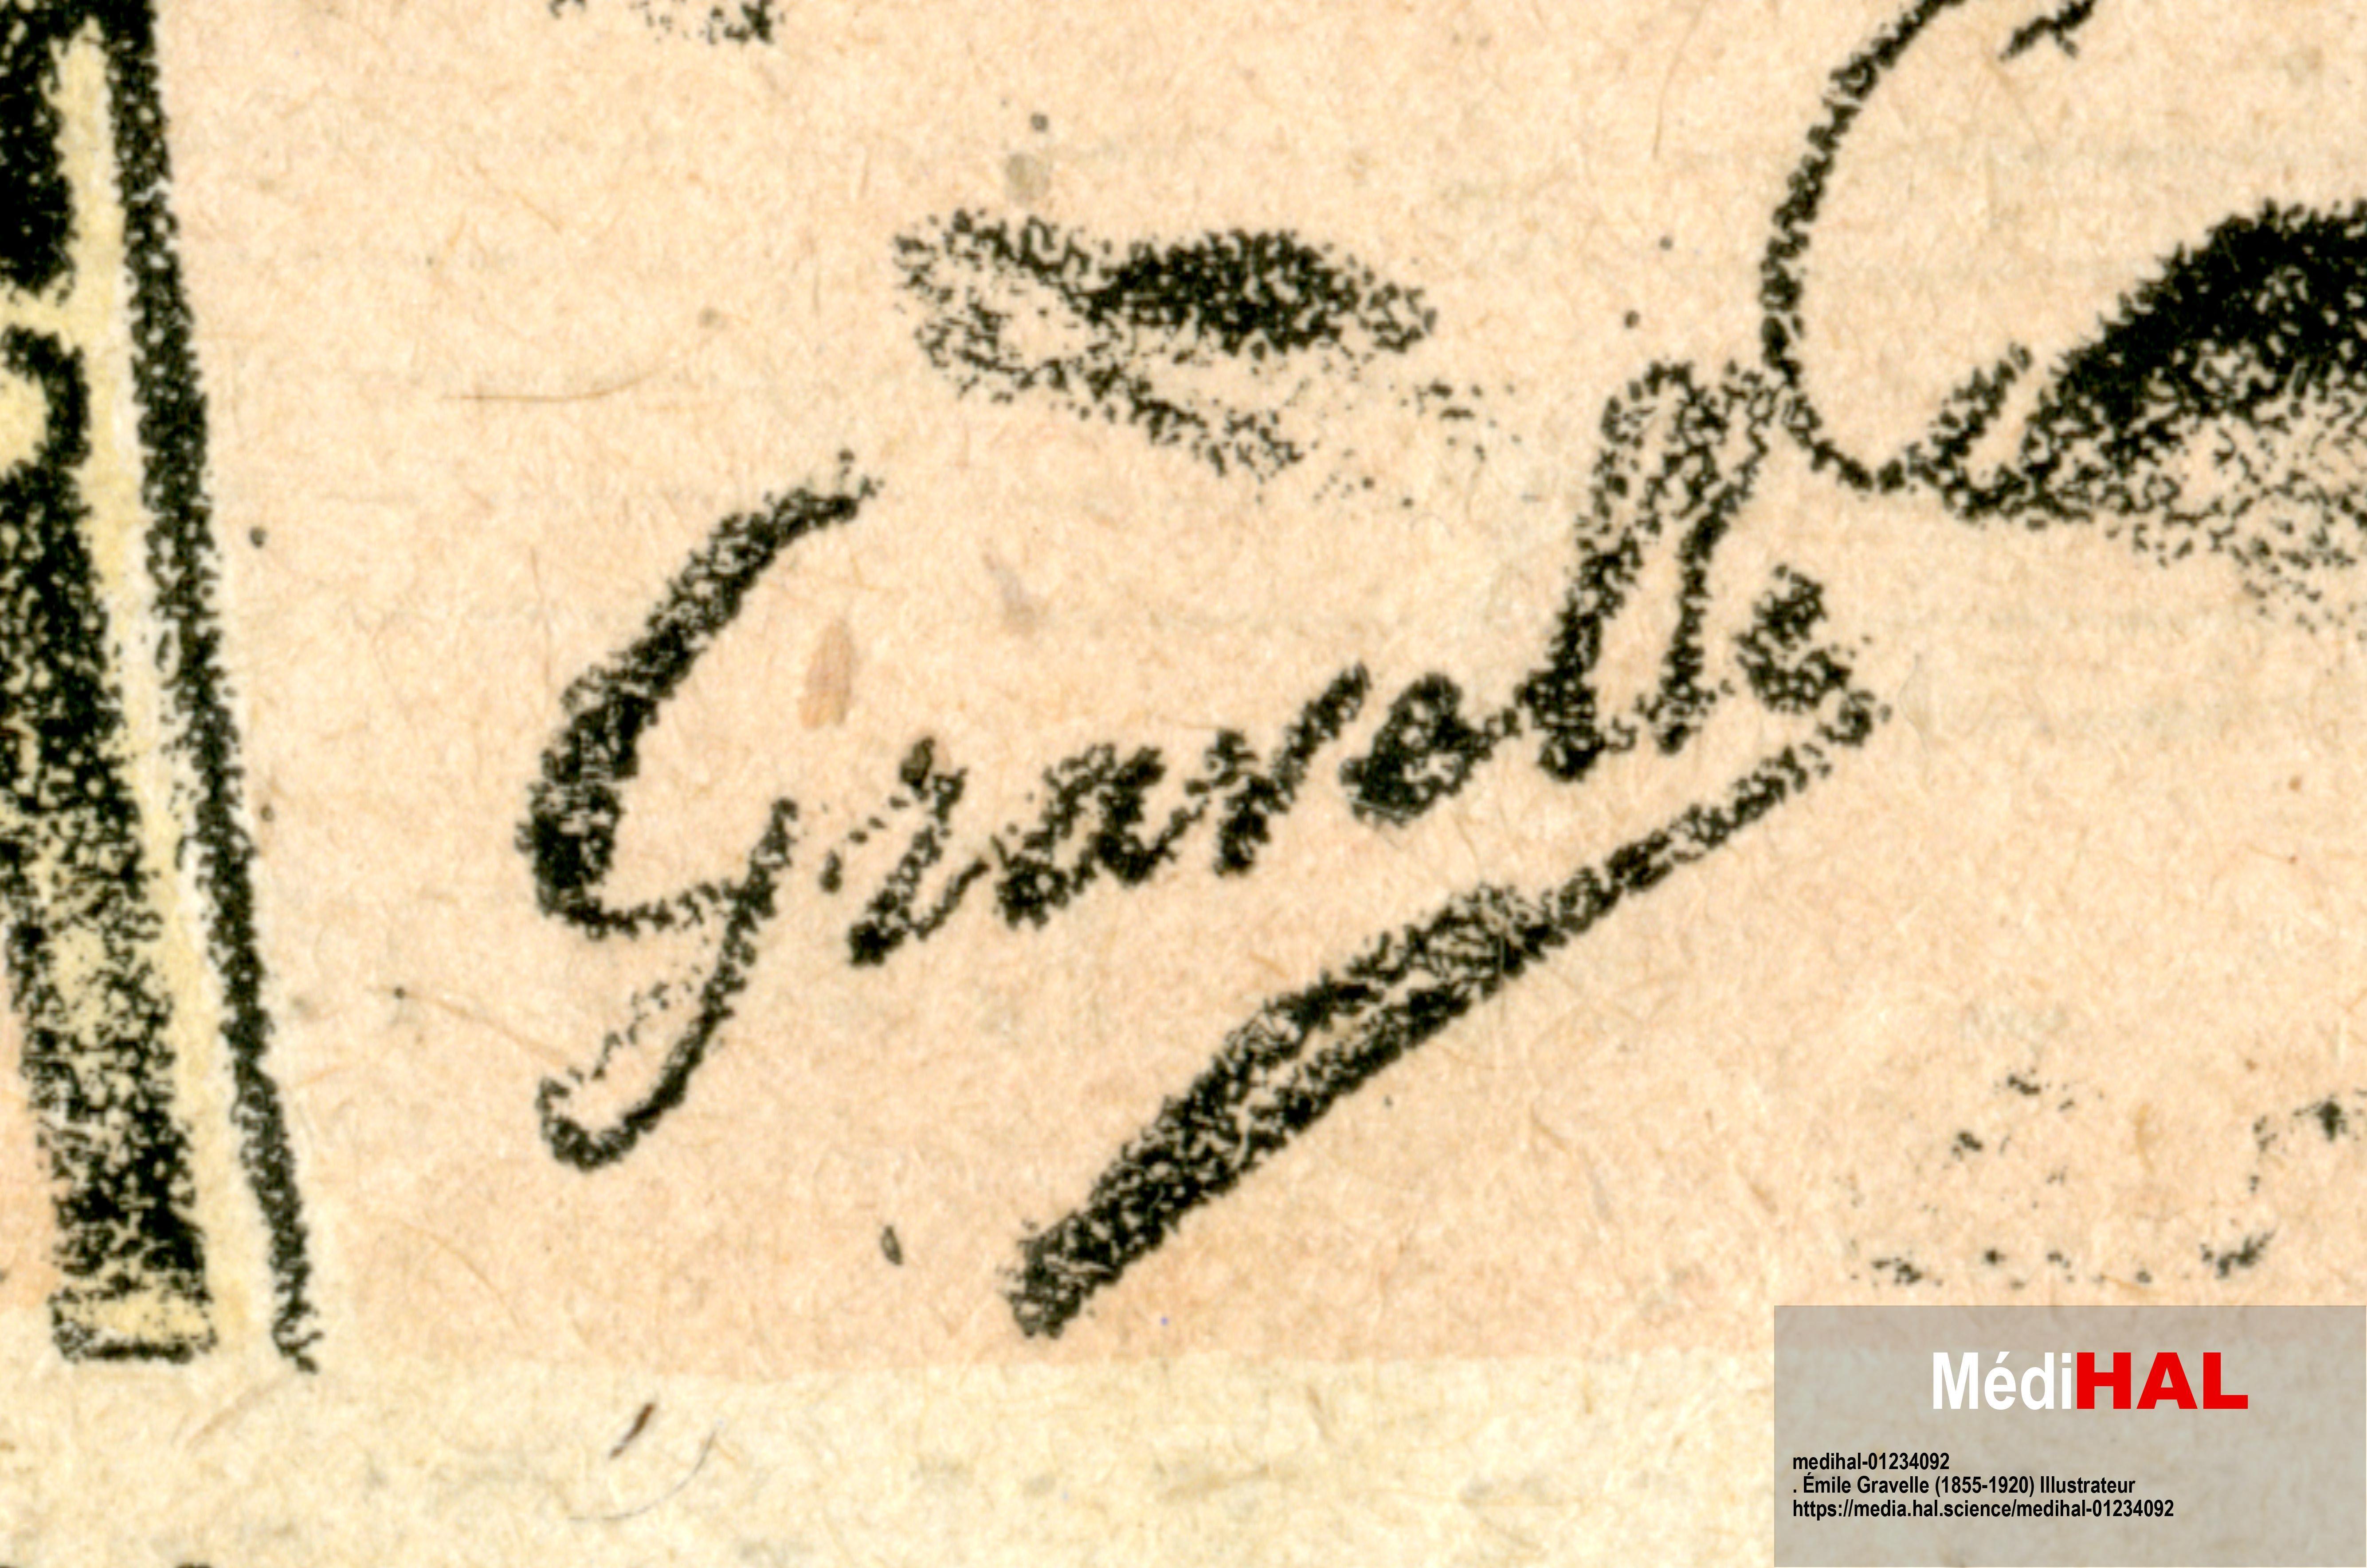
Signature of: émile gravelle